Question: Can you provide the account number mentioned in the document?
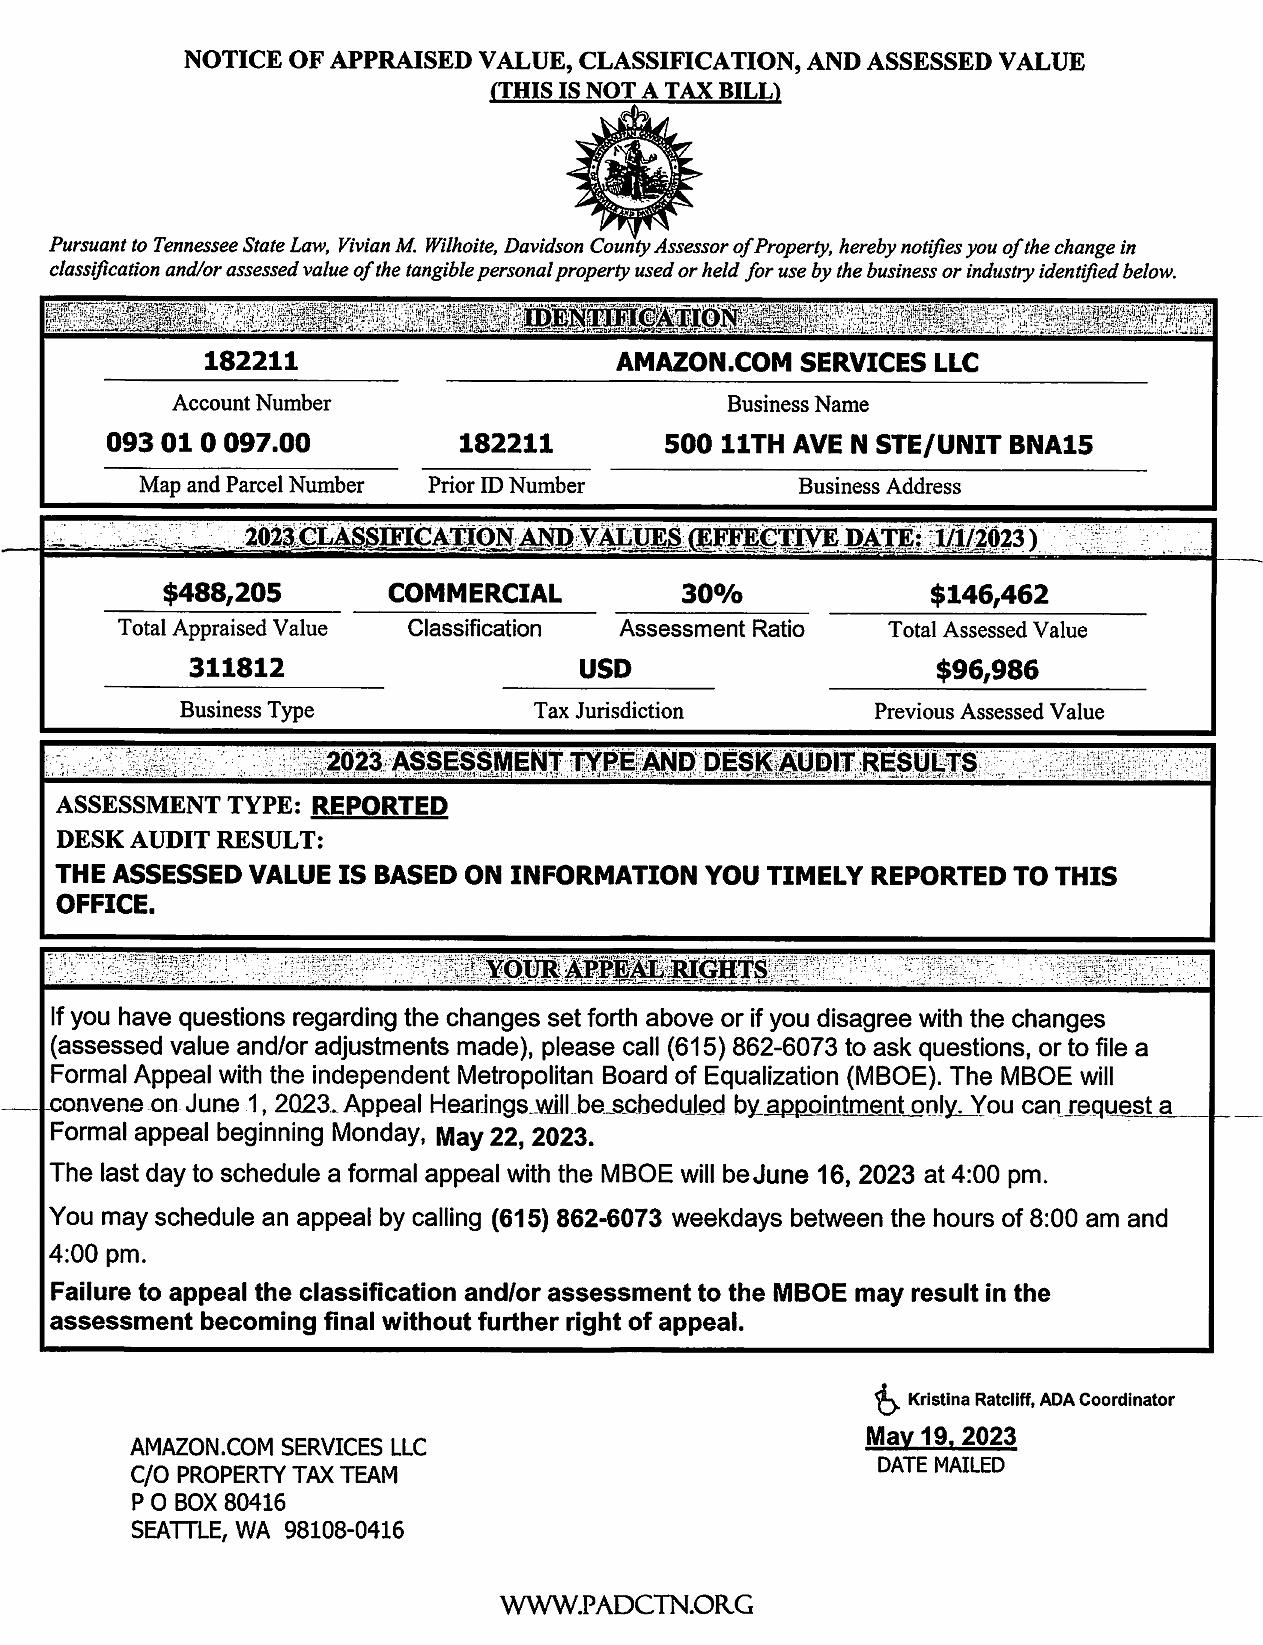
Answer: "182211"